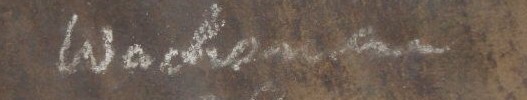
Signature of: alois wachsman